Question: What is the property identification or parcel number listed?
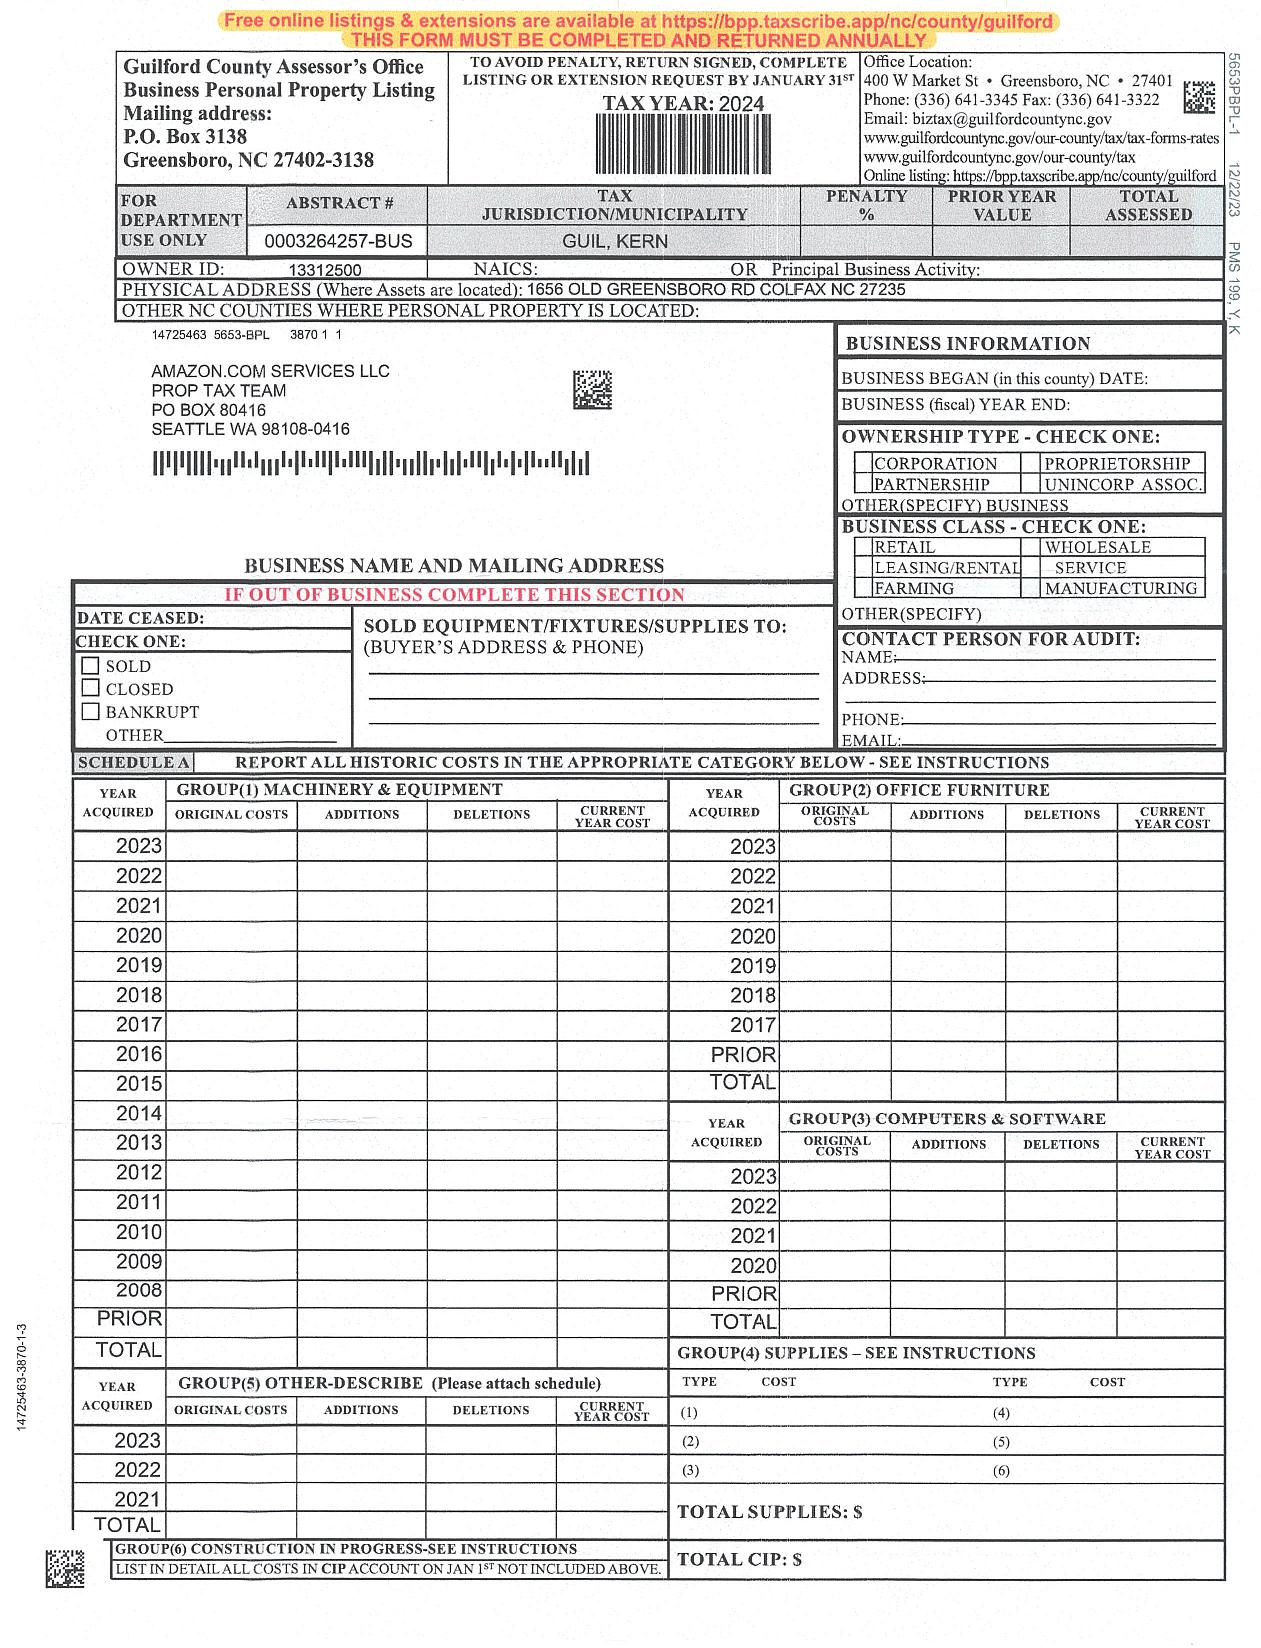
Answer: "13312500"